Question: Describe the condition in detail:
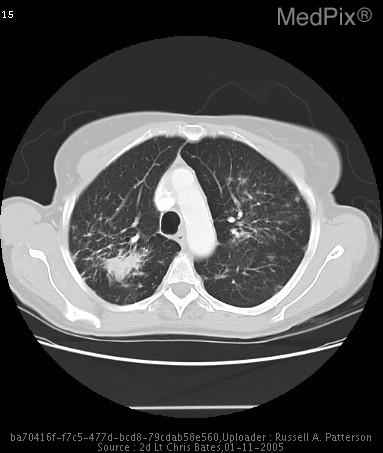
Answer: The disease is discussed as: Sarcoidosis is a granulomatous disorder of unknown etiology that can affect multiple systems; the presence of noncaseating granulomas in the involved organs is what characterizes it pathologically.  Sarcoidosis is estimated to have a prevalence of 10-20 per 100,000 and is 3-4 times more common in African Americans than Caucasians.  The most common target of sarcoidosis is the lungs, around 90% of all patients with sarcoidosis have lung involvement, resulting in the main symptoms including cough, dyspnea, chest pain, and the less common features include fatigue, weakness, malaise, fever, and weight loss.  Sarcoidosis, when in its extrapulmonary form, can result in a plethora of other complaints depending on the organ system affected.  But approximately 50% of those with sarcoidosis are asymptomatic at the time it is discovered.  The treatment for sarcoidosis is not straightforward.  It is typically agreed upon that treatment should begin if the patient is symptomatic, if lung function is deteriorating, or the radiological findings associated with sarcoidosis are worsening.  The current primary treatment is with daily oral corticosteroids.  The best dose is not known so a dose must be chosen by balancing the risk of adverse effects versus the benefits of therapy.  Treatment typically lasts between 6 to 12 months.